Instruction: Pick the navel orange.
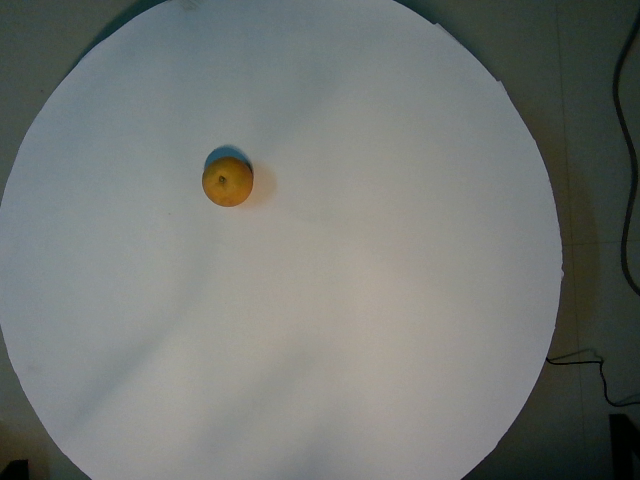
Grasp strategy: vertical